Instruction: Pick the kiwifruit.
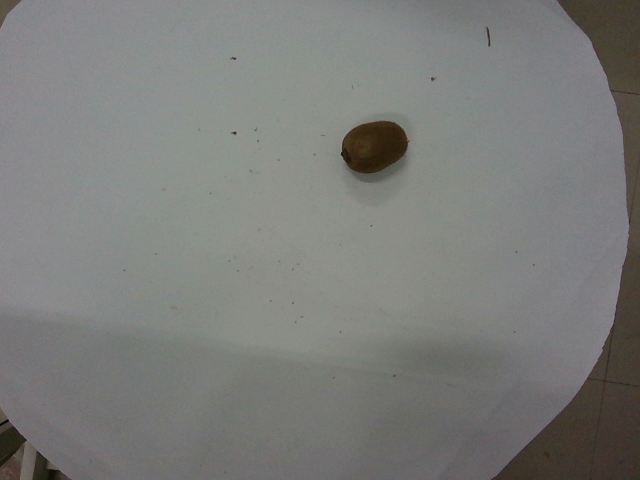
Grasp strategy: vertical